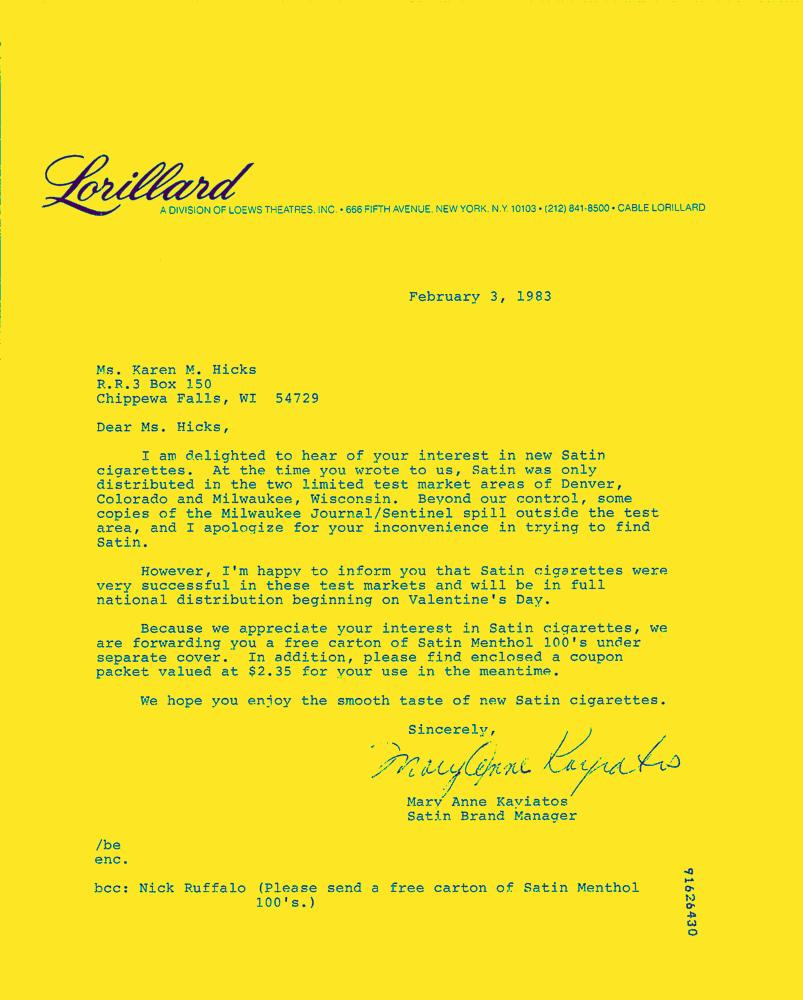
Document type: Letter-Doc